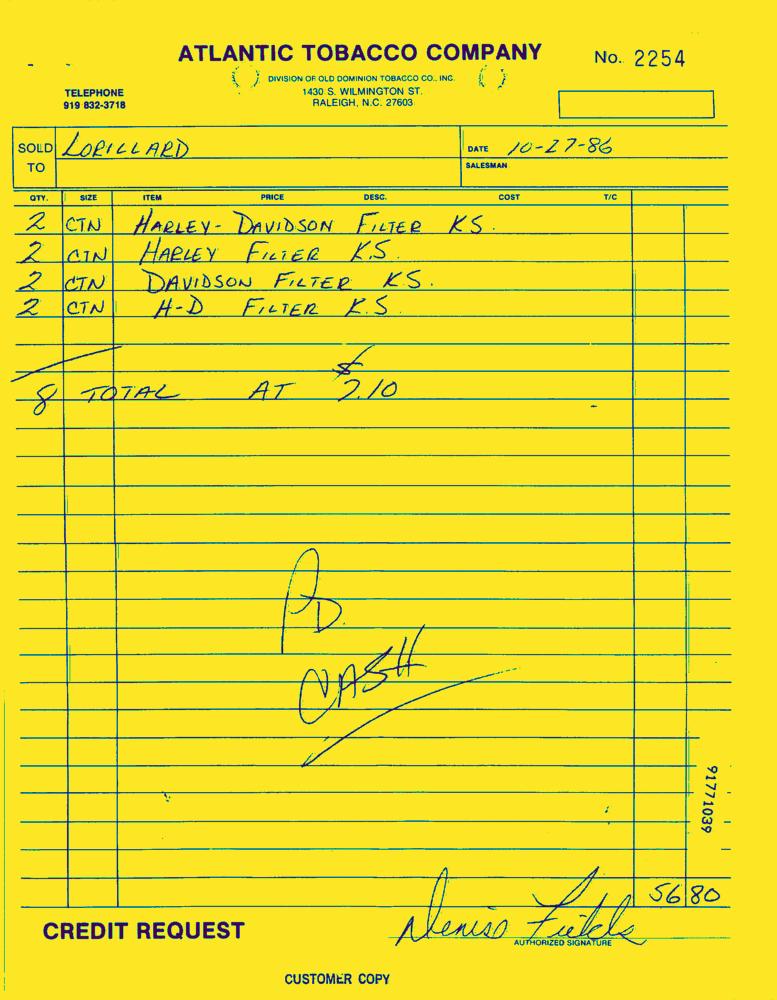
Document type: Invoice-Doc